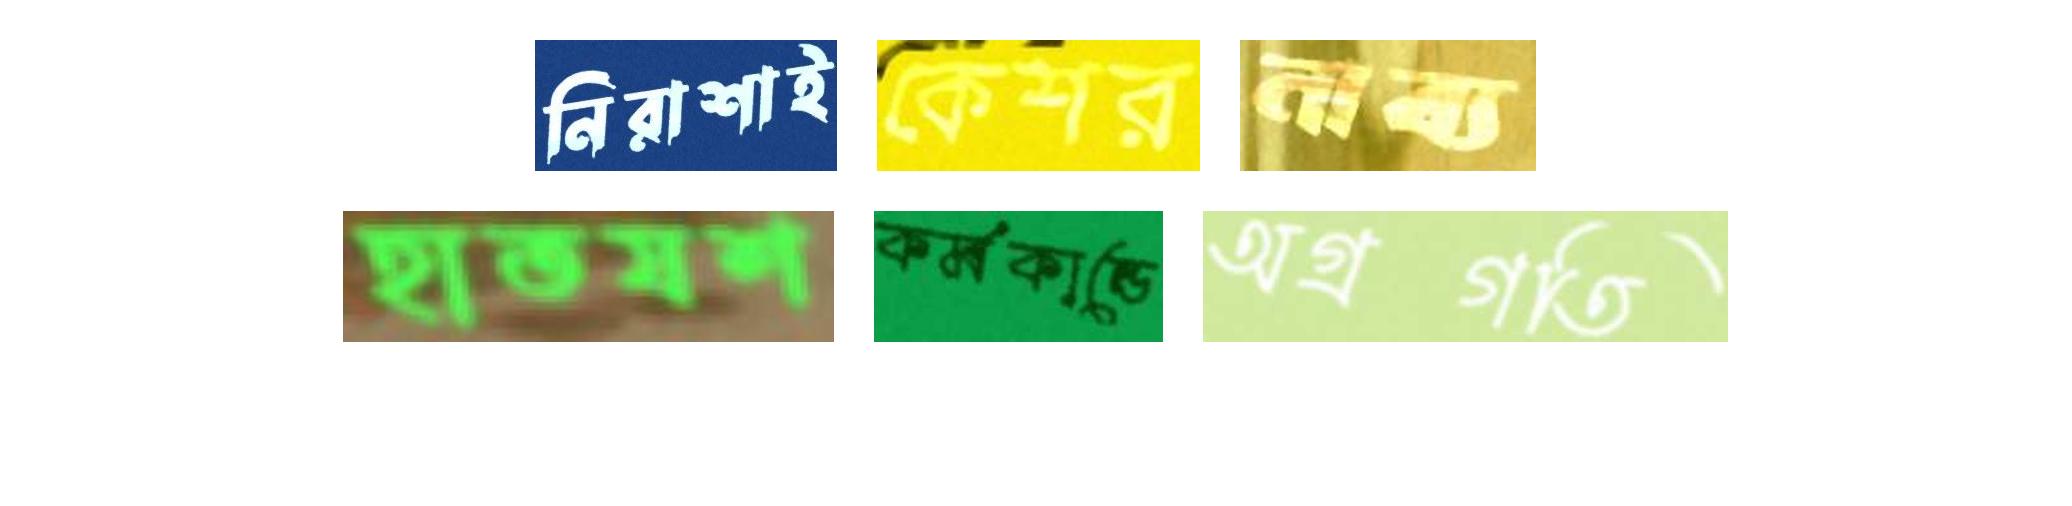
নিরাশাই কেশর নাব্য
হাতযশ কর্মকান্ডে অগ্রগতি